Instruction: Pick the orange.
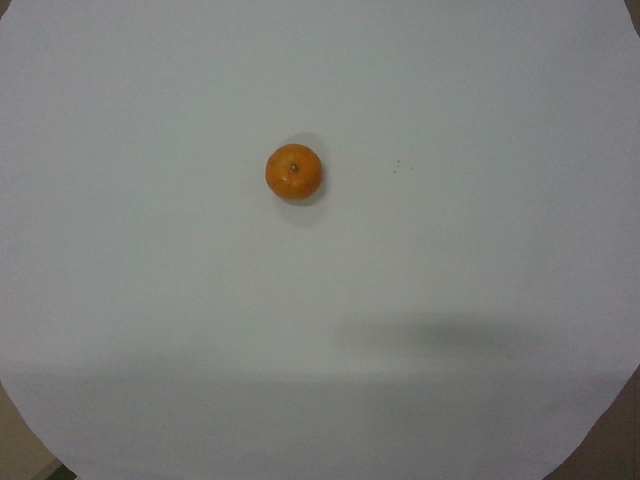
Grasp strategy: vertical